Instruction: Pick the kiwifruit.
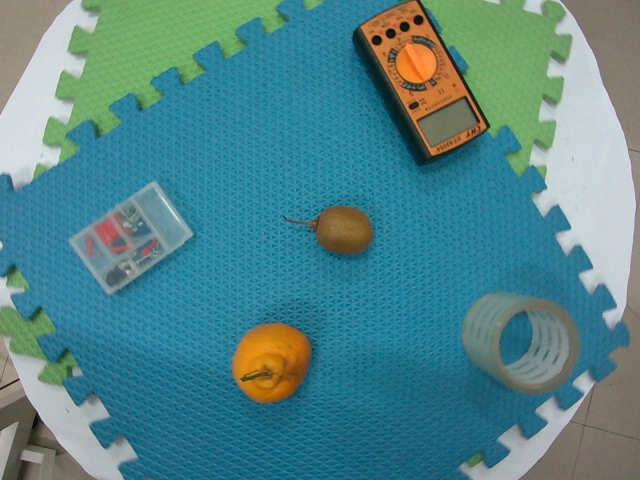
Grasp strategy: vertical